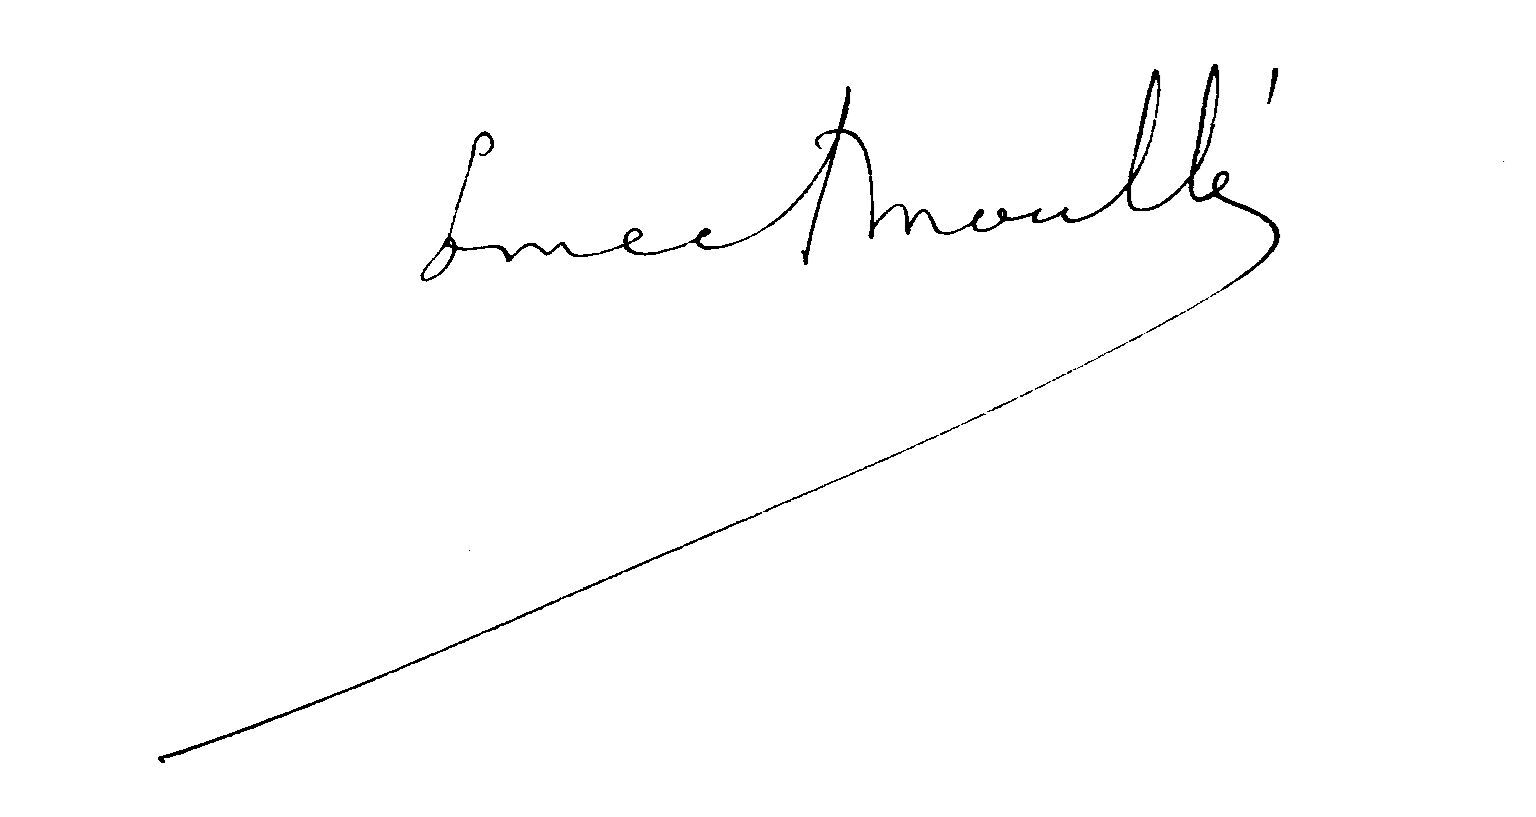
Signature of: ernest moullé